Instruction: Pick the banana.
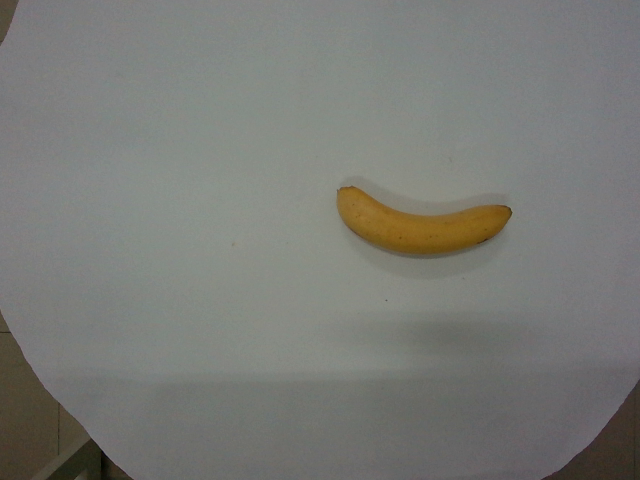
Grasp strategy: vertical